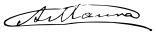
Signature of: antonio maura